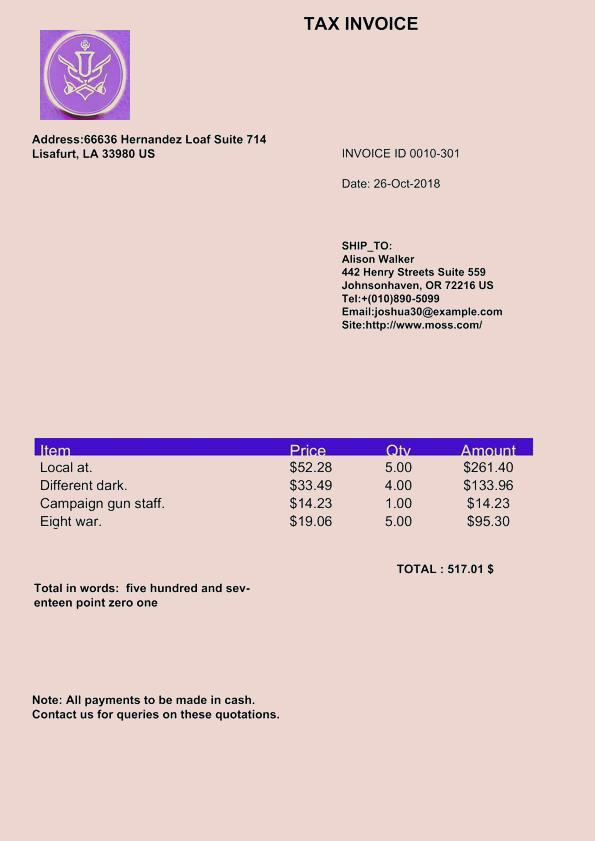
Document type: Invoice